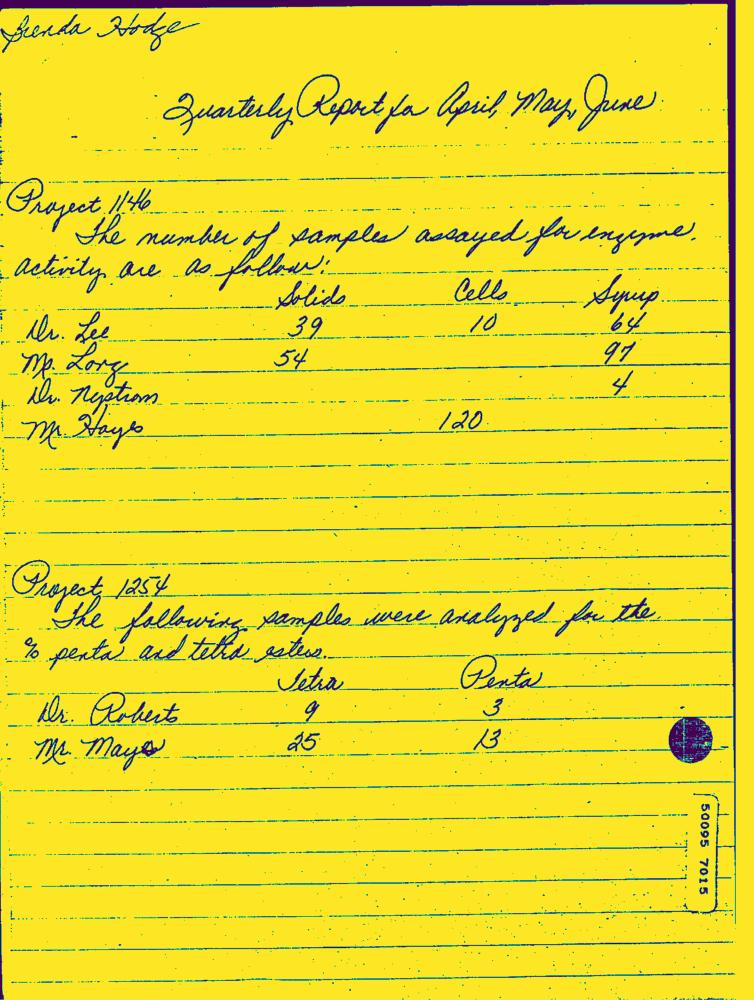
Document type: Hand-Written